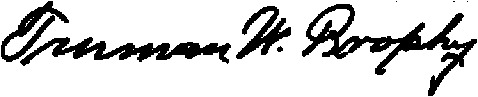
Signature of: truman w brophy